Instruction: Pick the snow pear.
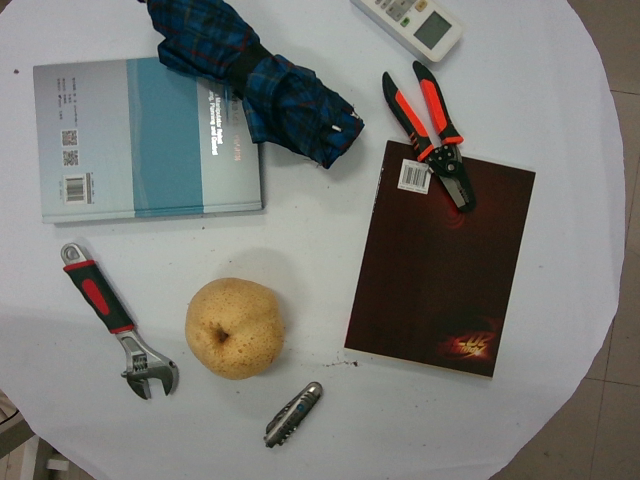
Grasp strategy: vertical